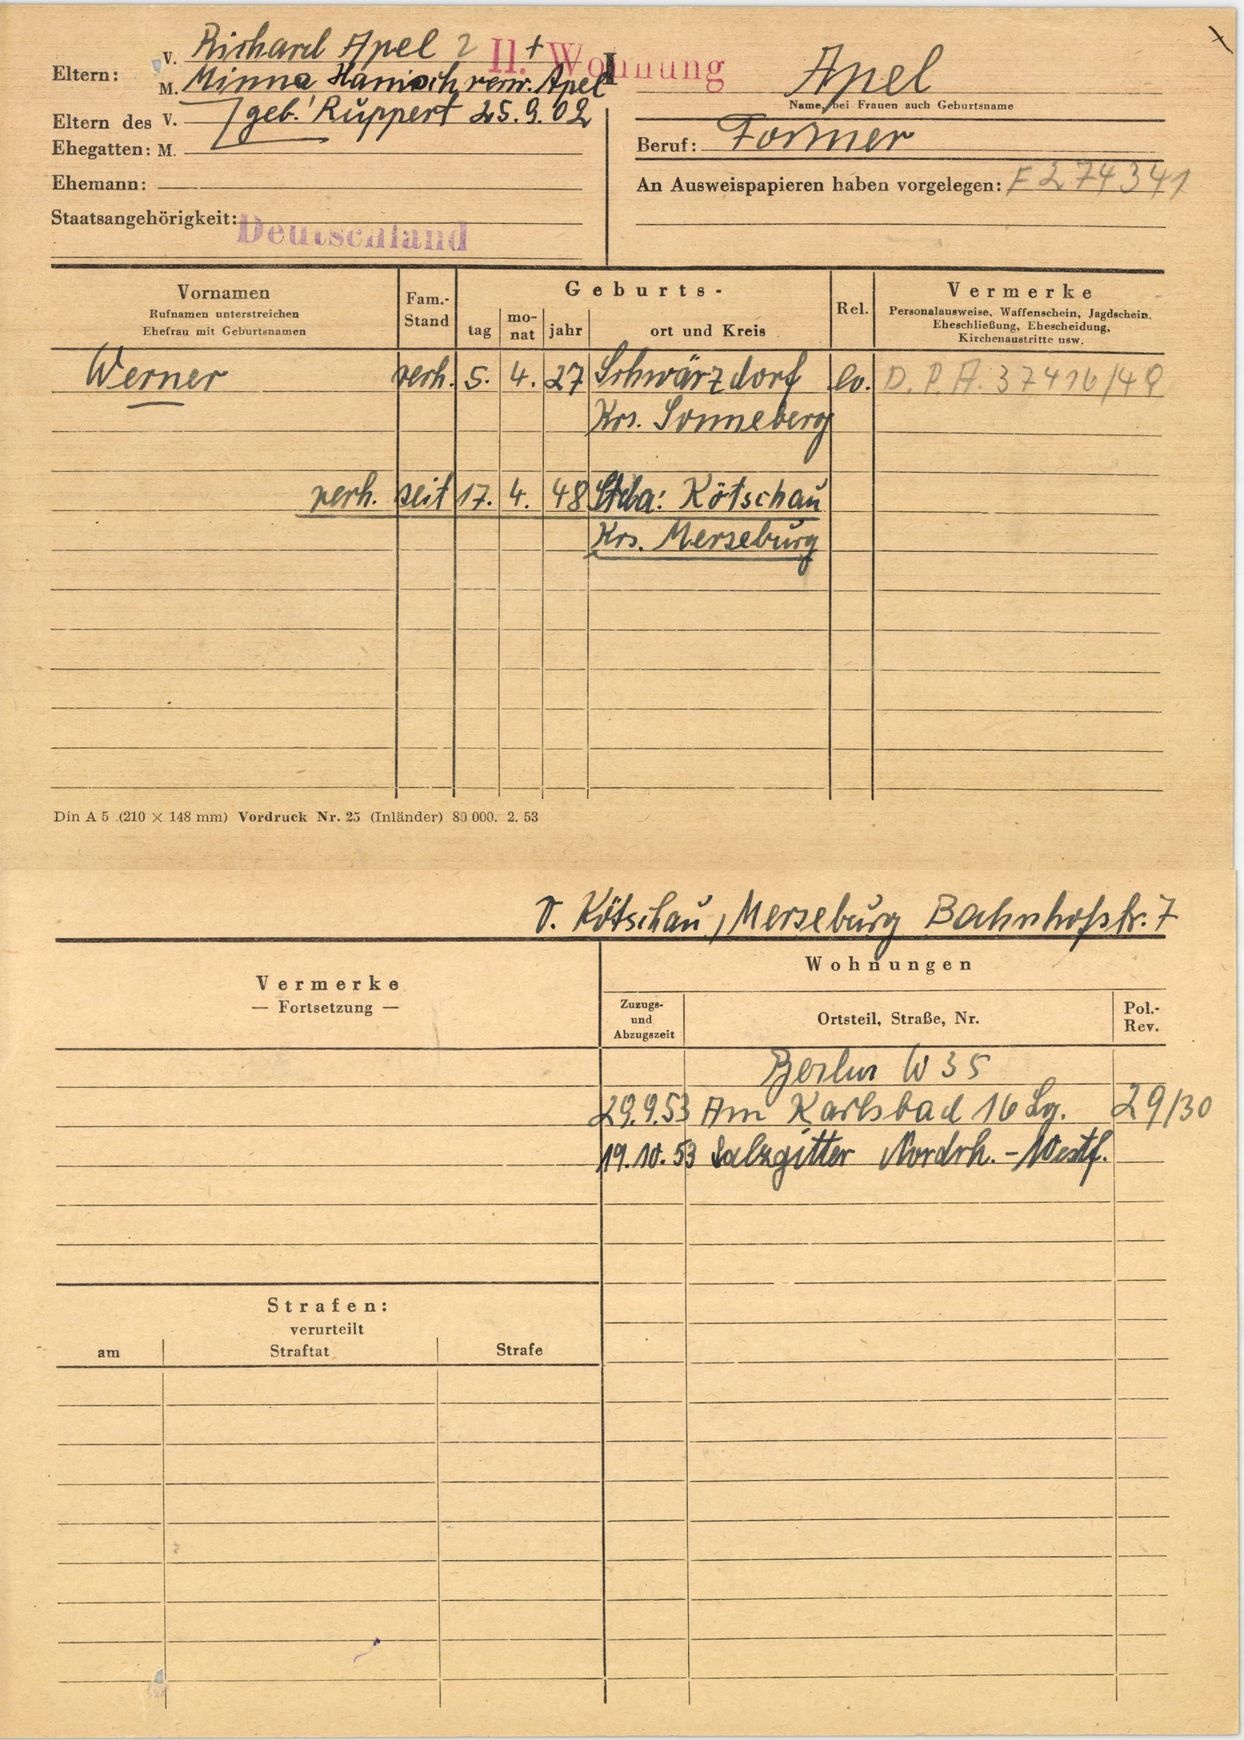
Apel